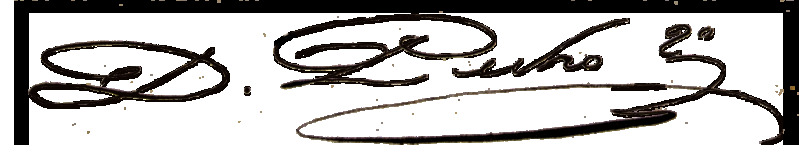
Signature of: pedro ii of brazil